Question: What could the diagnosis suggest?
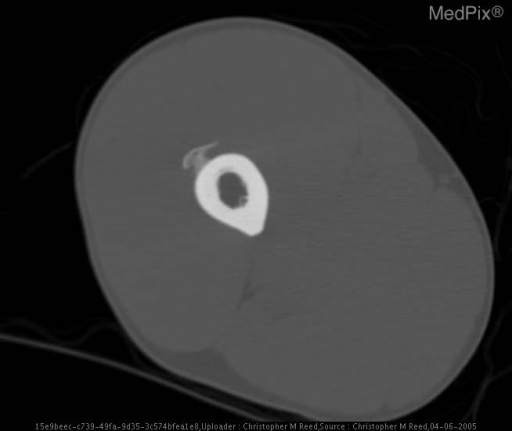
Answer: The possible diagnosis includes Bizarre Parosteal Osteochondromatous Proliferation / Myositis Ossificans
Florid Reactive Periostitis
Osteochondroma
Parosteal Osteosarcoma
Ewings Sarcoma.